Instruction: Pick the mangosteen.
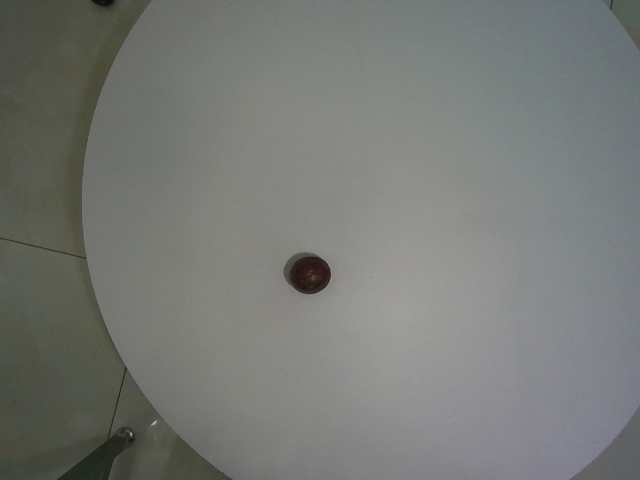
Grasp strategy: vertical